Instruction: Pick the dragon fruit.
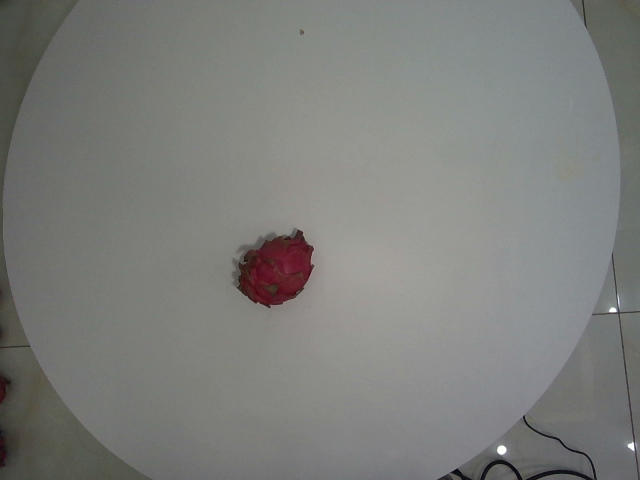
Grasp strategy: vertical